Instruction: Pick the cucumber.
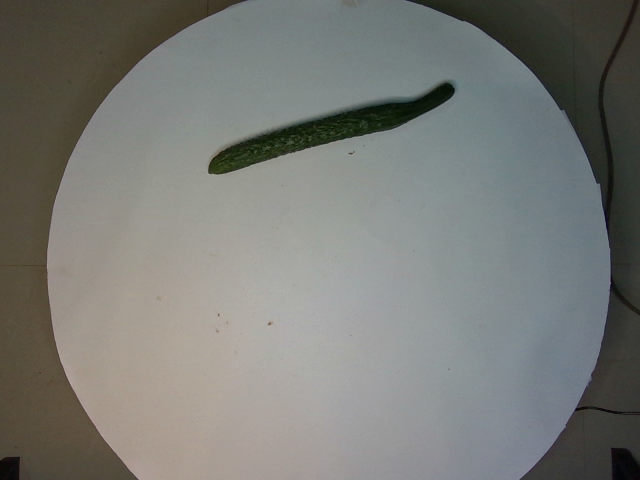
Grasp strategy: vertical